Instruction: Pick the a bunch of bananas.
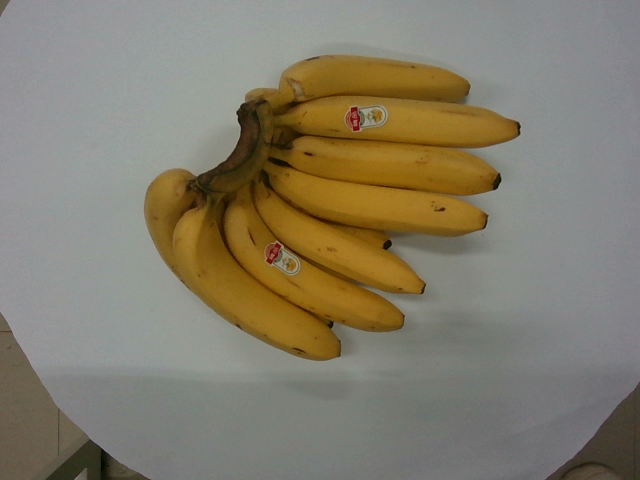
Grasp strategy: vertical